Question: What is the address or location of the property listed in the document?
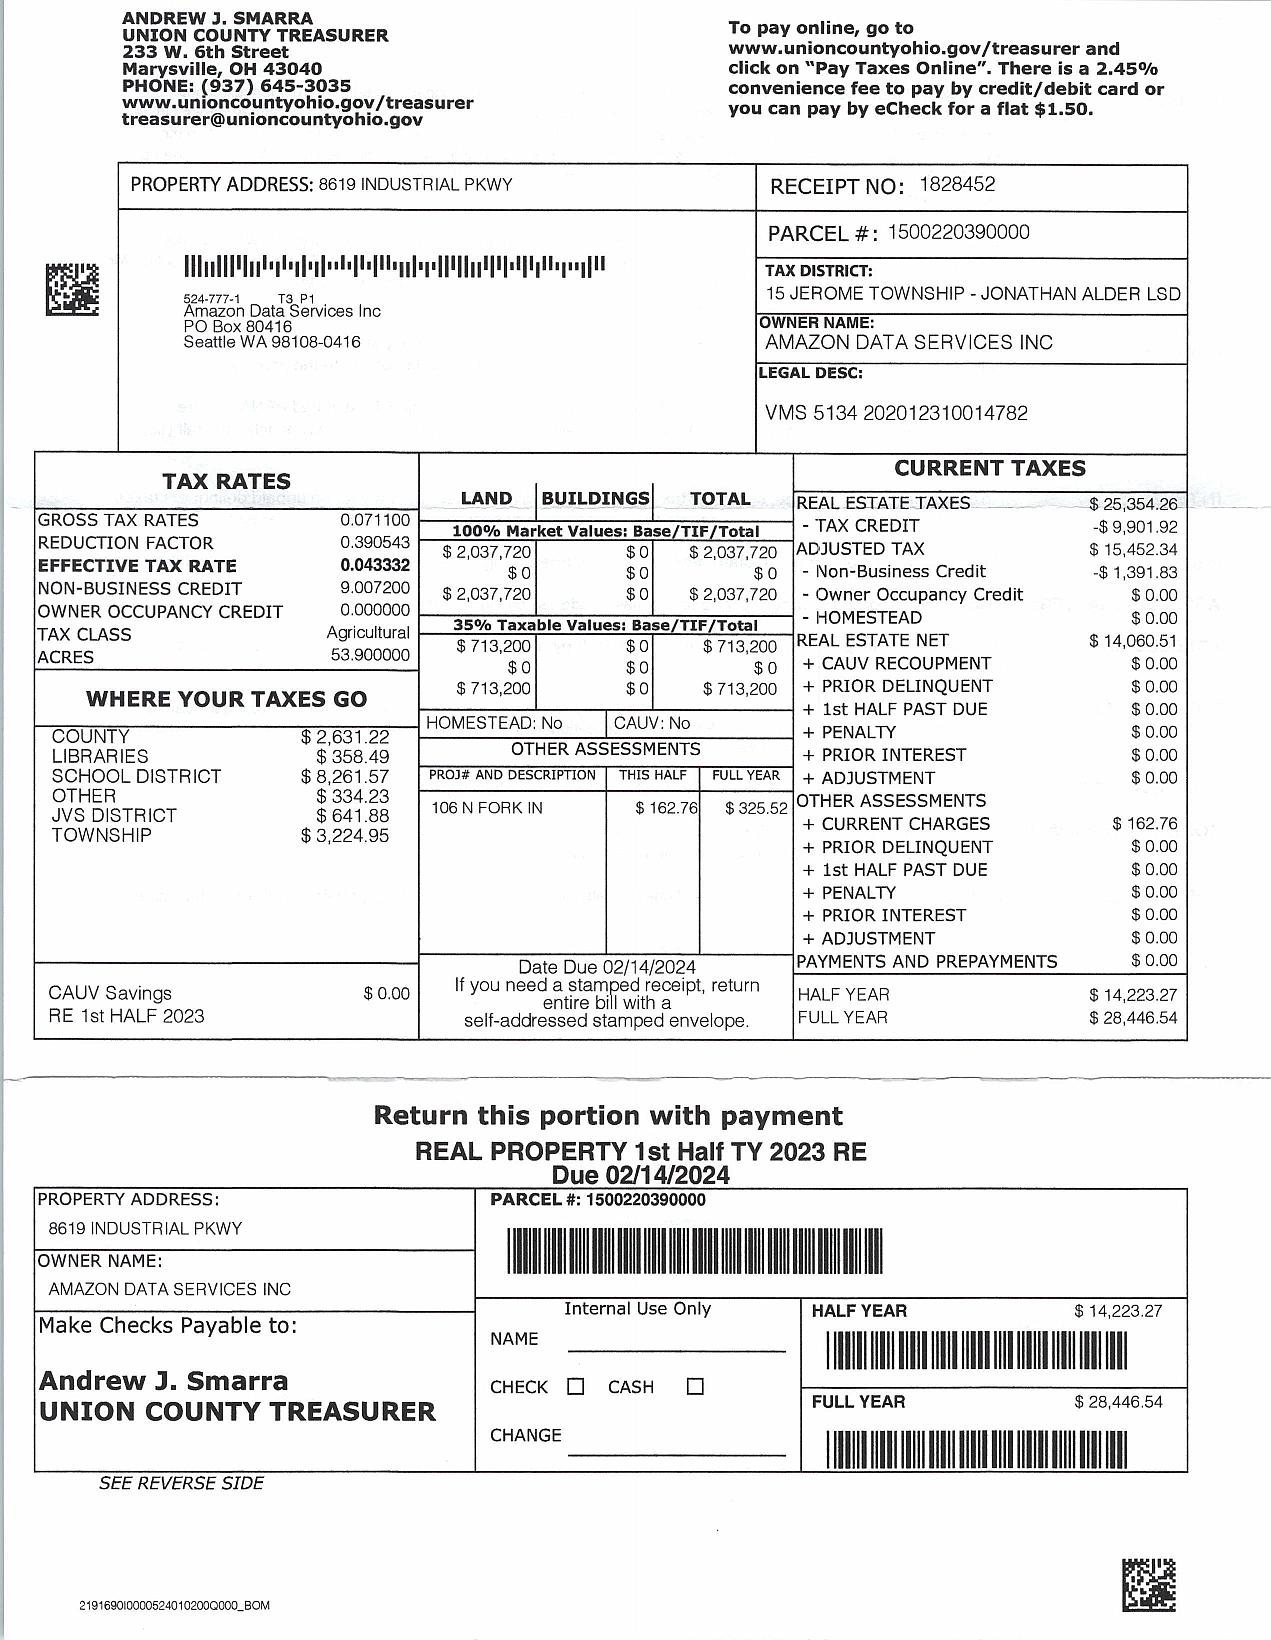
Answer: "8619 INDUSTRIAL PKWY"